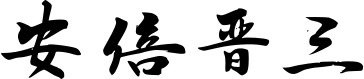
Signature of: shinzō abe